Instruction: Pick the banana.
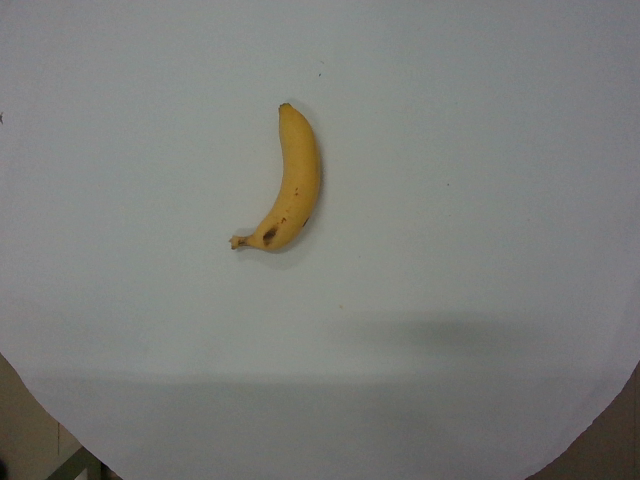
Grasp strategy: vertical